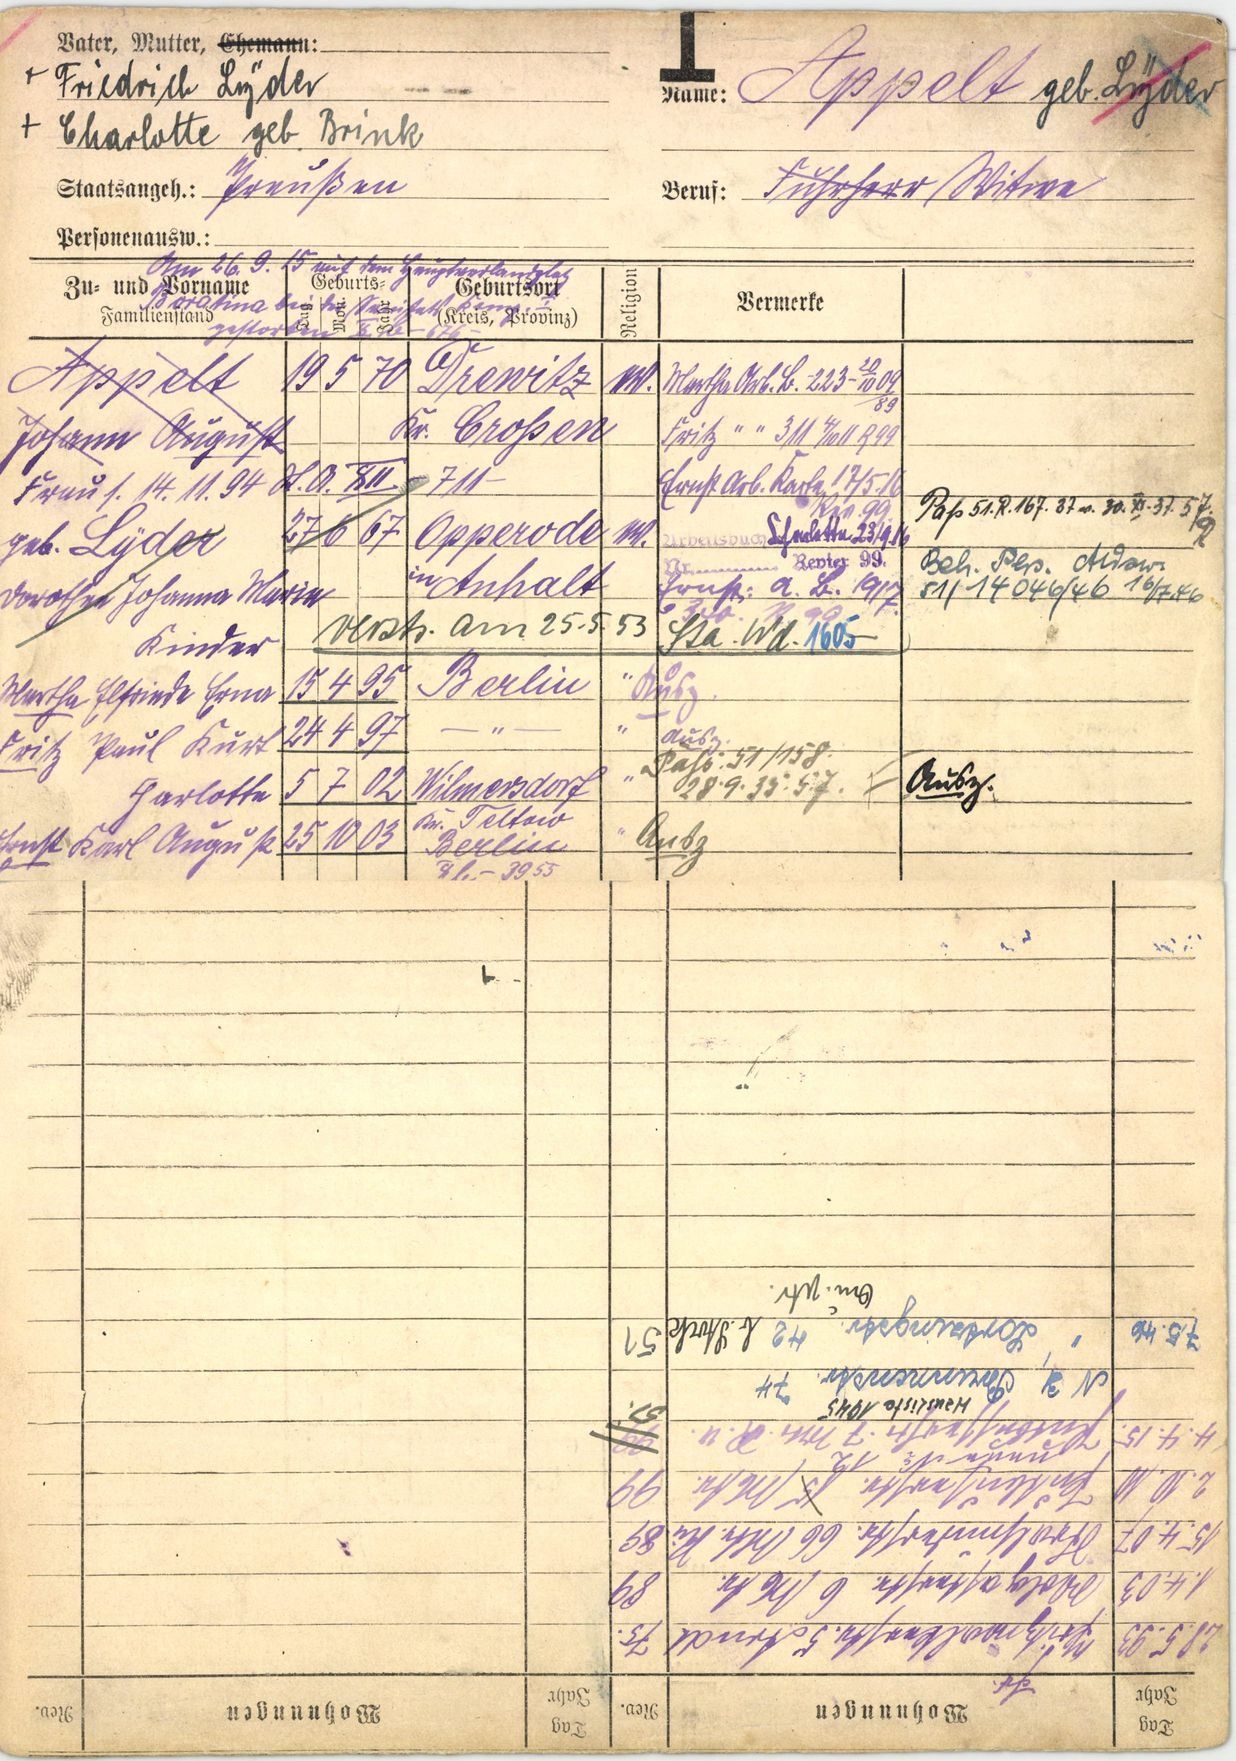
Appelt geb. Lyder